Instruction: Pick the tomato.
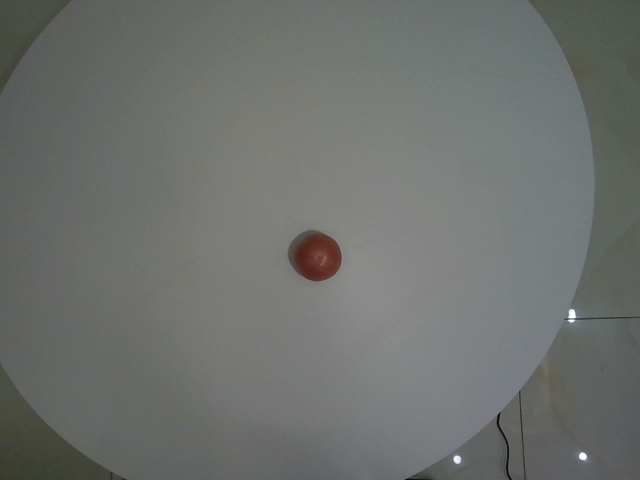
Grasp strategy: vertical